Patient: Female, age 65
A 65-year-old woman with no medical history visited our hospital with an abnormal chest shadow. Her physical findings were normal including peripheral edema, digital clubbing, cyanosis, or sicca syndrome, and her blood test findings including tumor markers and a respiratory function test were also normal. Her chest CT showed a ground glass nodule with a diameter of 1.5cm in the lower lobe (S6) of the right lung (Fig. 1). Because we suspected lung cancer, a transbronchial lung biopsy (TBLB) was performed: the specimen showed atypical cells with no obvious malignant findings. Three months later, the size of the nodule had increased slightly. For a definitive diagnosis, video-assisted thoracoscopic surgery was performed, and the pathological findings showed diffuse lymphoid follicular hyperplasia, infiltration of the alveolar septum by small lymphocytes and plasma cells, and follicular bronchiolitis (Fig. 2A). There were many lymphoid follicles in the tissue and lymphocyte exudation was present in the alveolar space (Fig. 2B). Immunohistochemically, the follicular area was CD20 positive, and CD3 positive T cells had infiltrated into the alveolar walls (Fig. 3). There was no monoclonal growth of kappa or lambda positive cells. There were a few lymphoepithelial lesions, and lymphocyte infiltration was observed between the bronchiole epithelium. Based on these pathological findings, a LIP pattern was considered. There were no physical or serological findings associated with collagen disease. Seven months after surgery, new localized ground glass shadows appeared (Fig. 4), and they gradually increased on the basal lesion of the lung for four years (Fig. 5). However, because she had no respiratory symptoms and normal respiratory function, she was observed with no medication. In addition, no other underlying diseases associated with LIP developed.
Keywords: ground glass nodule, idiopathic interstitial pneumonias, lymphocytic interstitial pneumonia, video-assisted thoracoscopic surgery (vats)
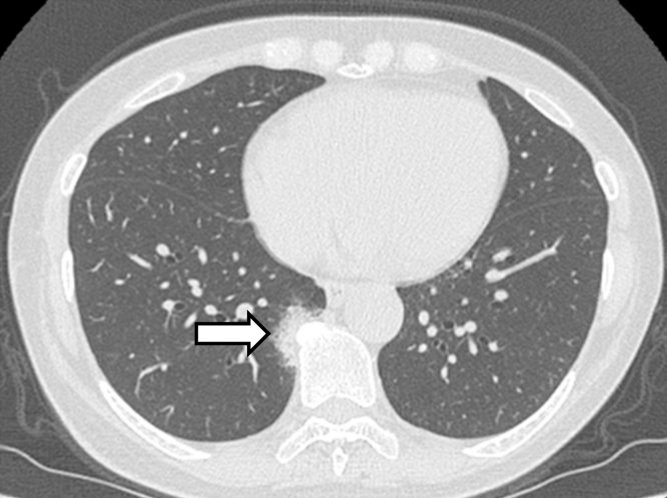
Image caption: High resolution CT shows a diffuse a ground-glass nodule in the lower lobe of the right lung near the seventh to ninth thoracic vertebrae (arrow).